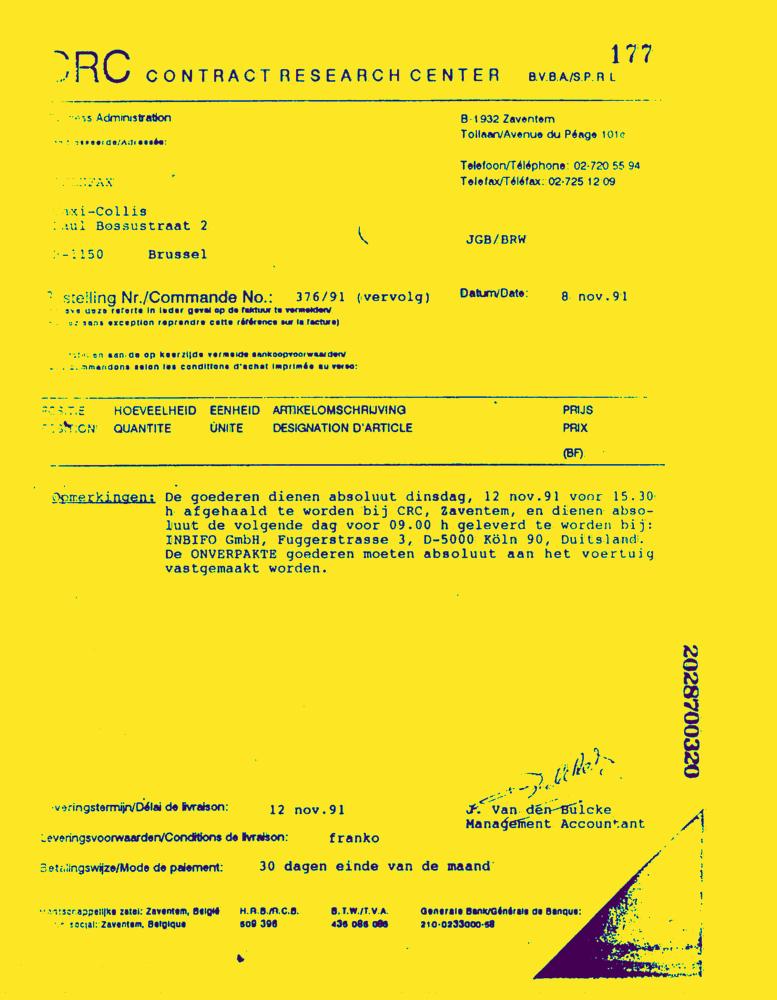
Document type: Invoice-Doc